Question: What is the potential diagnosis?
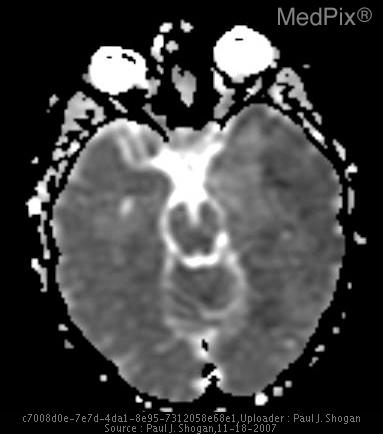
Answer: The possible diagnosis includes HSV Encephalitis
Ischemia
Infiltrating Neoplasm
Status Epilepticus
Abscess
Other Encephalitides (Neurosyphilis).